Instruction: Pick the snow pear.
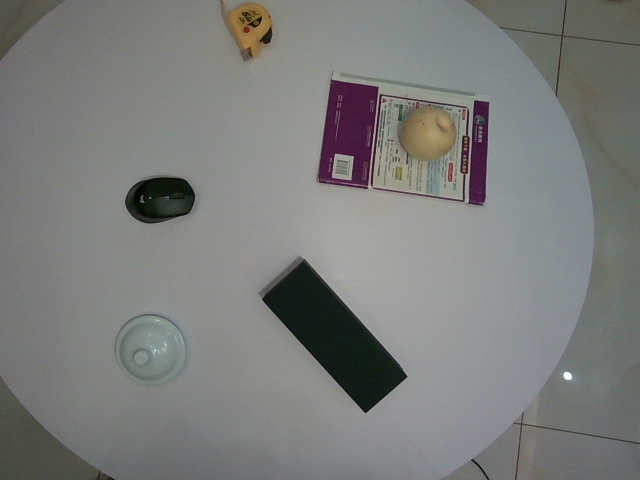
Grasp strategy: vertical